Question: What are the imaging findings?
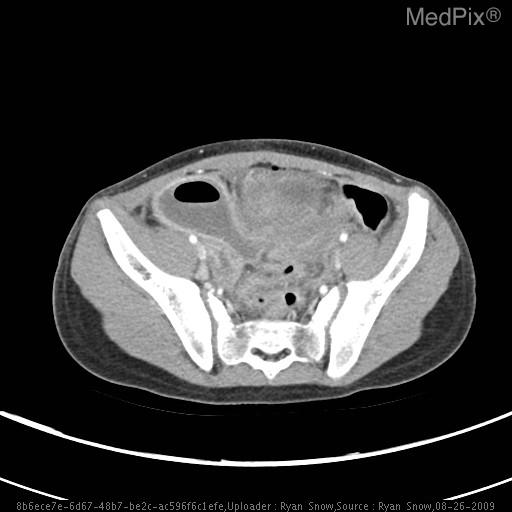
Answer: The imaging shows Image 1: Lower abdominal fluid collection s/p appendectomy
Image 2: Successful drain placement
Image 3: Fistula from abscess pocket and drainage catheter tip to cecum
Image 4: Persistent fistula from abscess pocket and drainage catheter tip to cecum Fluid collection with air pocket at right superior aspect of bladder.  (5.8x3.3x4.3cm)
S/p appendectomy, POD#6..